Question: What is the main concern?
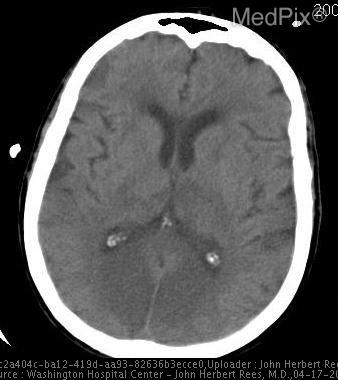
Answer: The findings suggest Bilateral occipital lesions of abnormal decreased attenuation. Bilateral PCA territory infarcts. Notice the abnormal low attenuation in the medial portion of both hemispheres posteriorly (occipital lobes).. The patient might have a history of Sudden onset of blindness in both eyes.